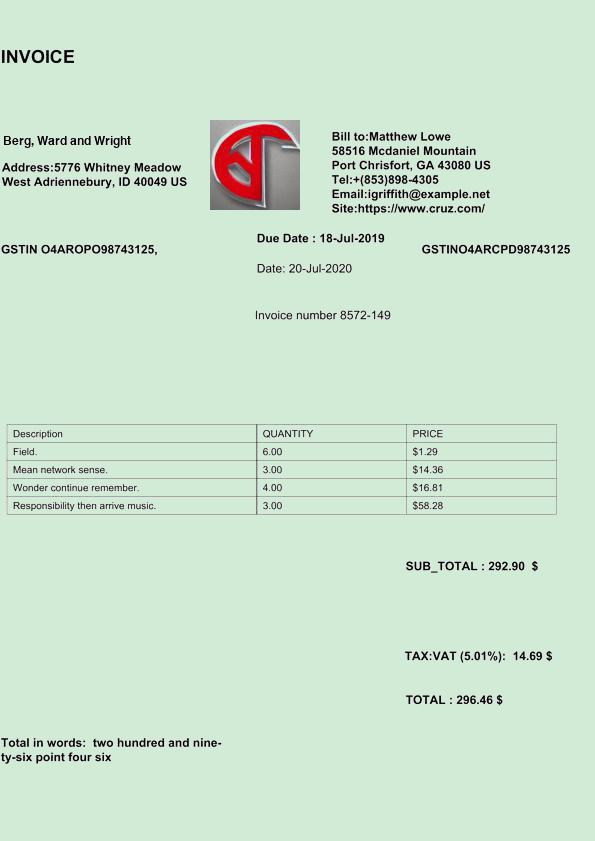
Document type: Invoice